Question: What do the imaging results show?
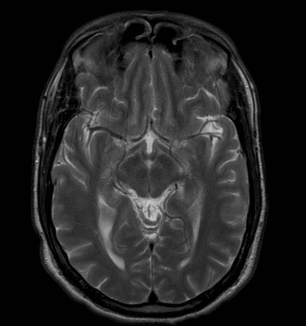
Answer: The imaging shows •  Lateral geniculate body - abnormal signal and enhancement
•  Additional periventricular lesions There is a lesion near the lateral geniculate body on the patient's left.  The mamillary bodies are seen in the interpeduncular cistern..